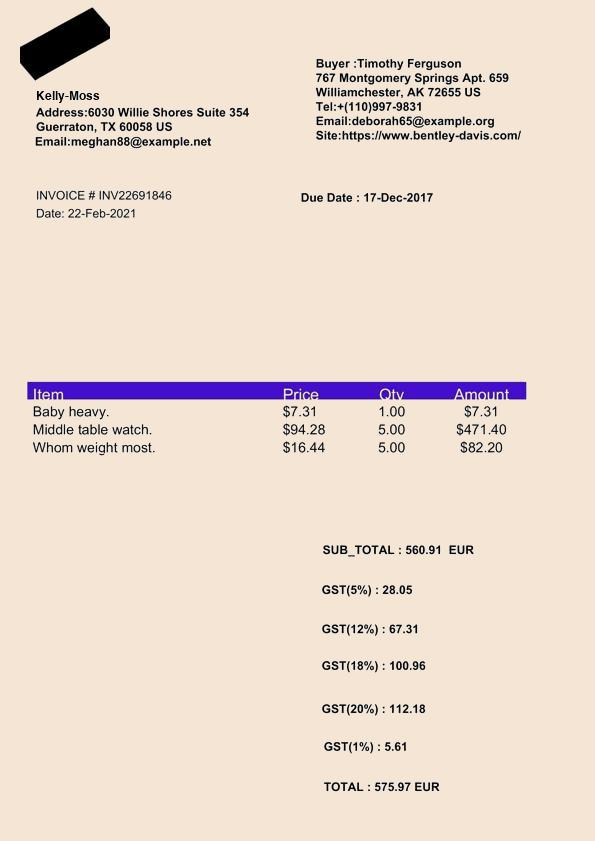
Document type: Invoice